Question: What is the property identification or parcel number listed?
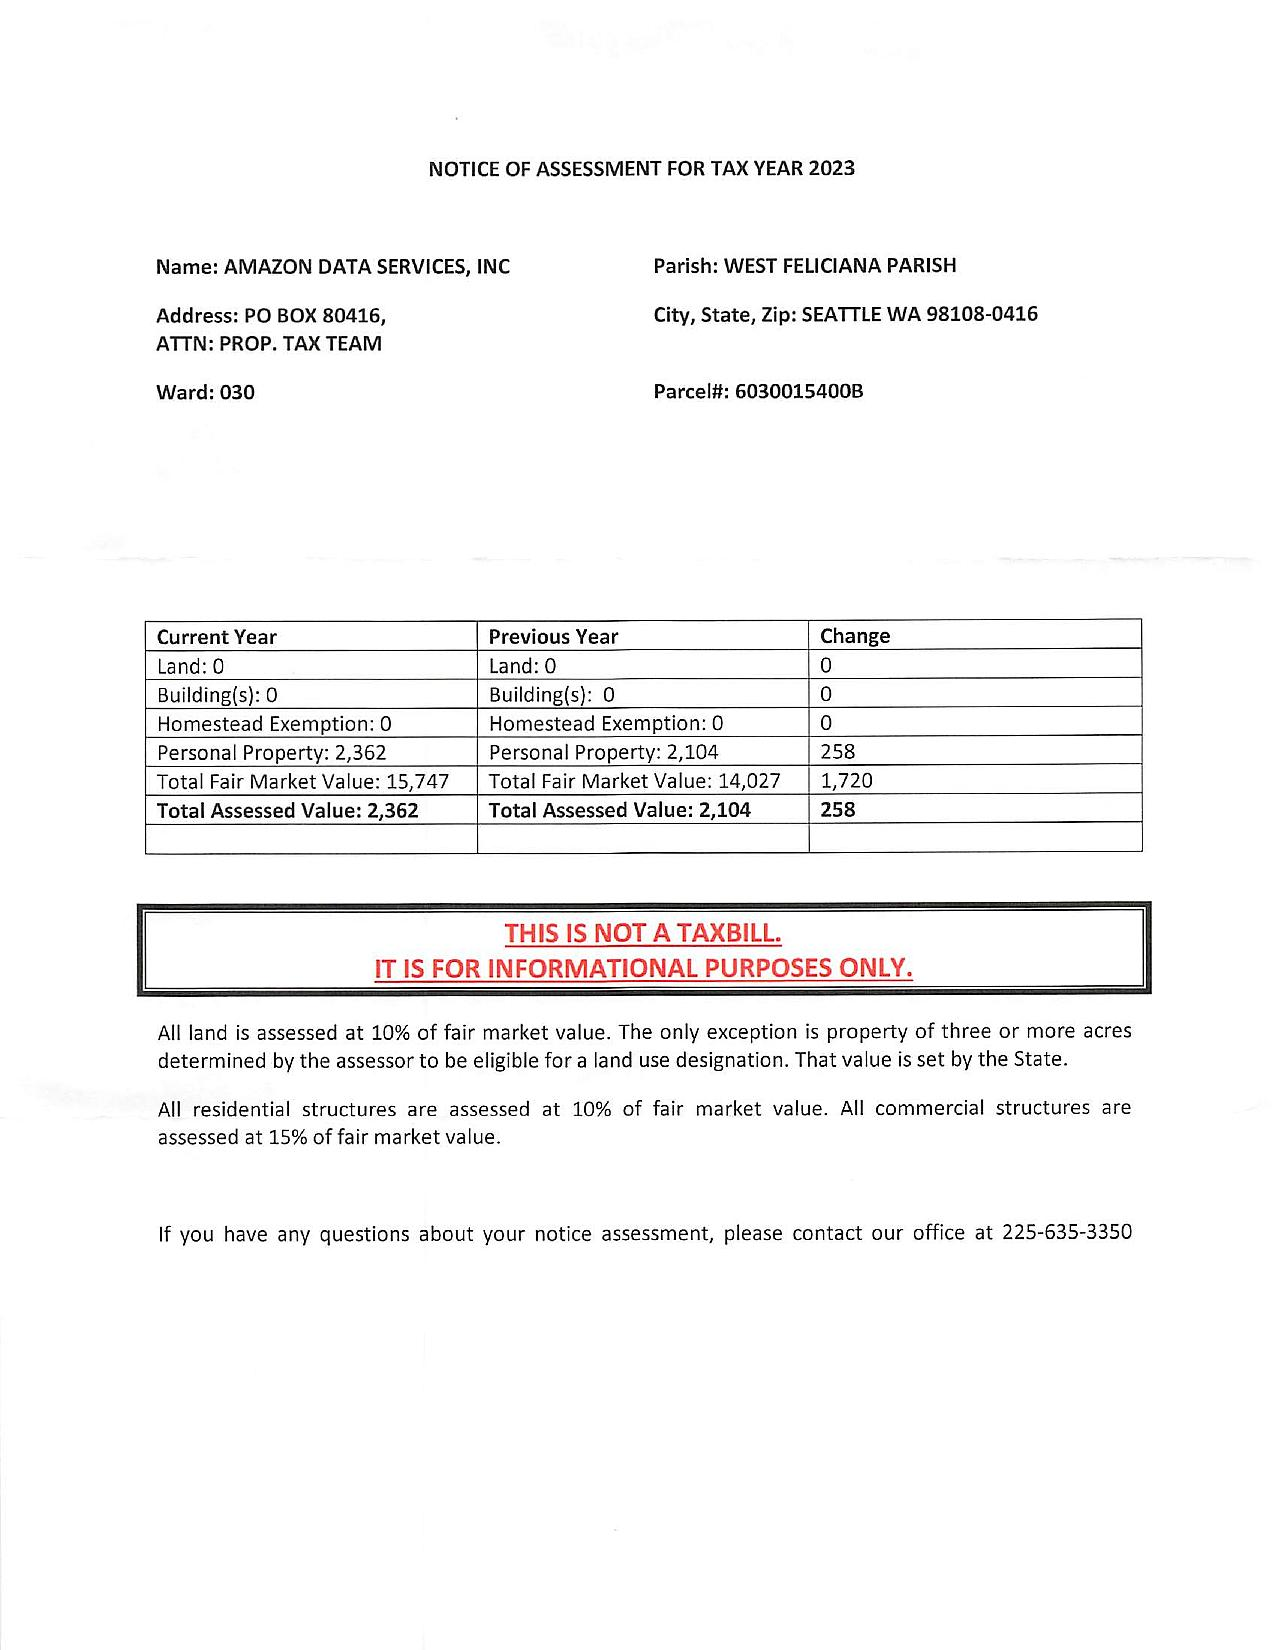
Answer: "6030015400B"